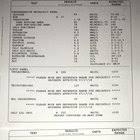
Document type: Invoice